Question: How does the patient history play a role?
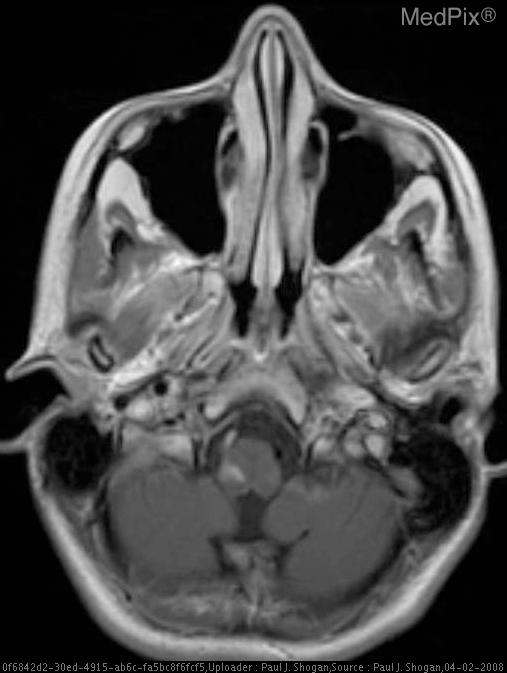
Answer: The patient's history of 28 y.o. woman, four months postpartum, with onset of neck pain, severe vertigo associated with severe vomiting, anesthesia of the right hemi-facial region and loss of sensation in the region of the left upper and lower extremities immediately following cervical chiropractic manipulation.  The patient was unsuccessfully treated for vertigo associated with Meniere’s disease. The patient underwent a second cervical chiropractic treatment 15 days later, and presented with recurrent severe vertigo and associated hemi-anesthesia and difficulty phonating.  Imaging was obtained one month following the initial chiropractic treatment is key in understanding the case.